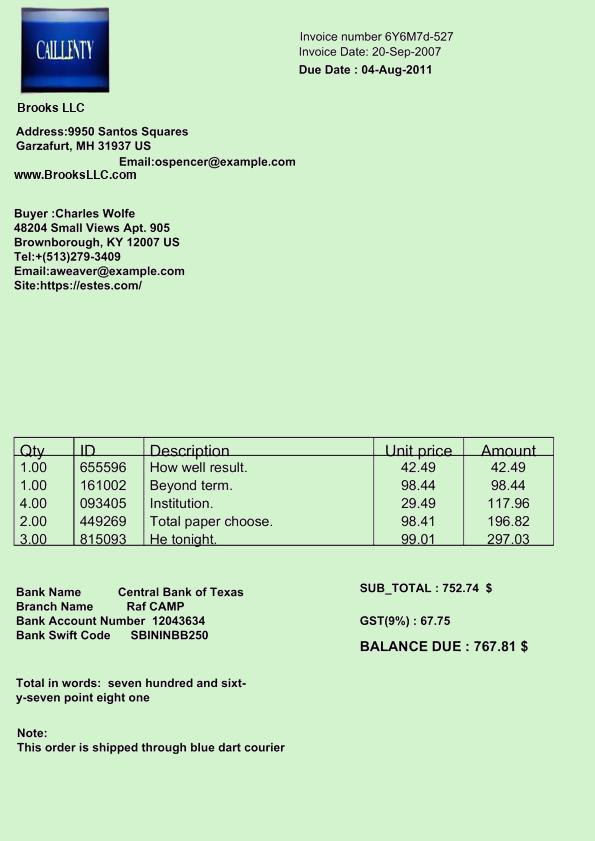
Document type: Invoice